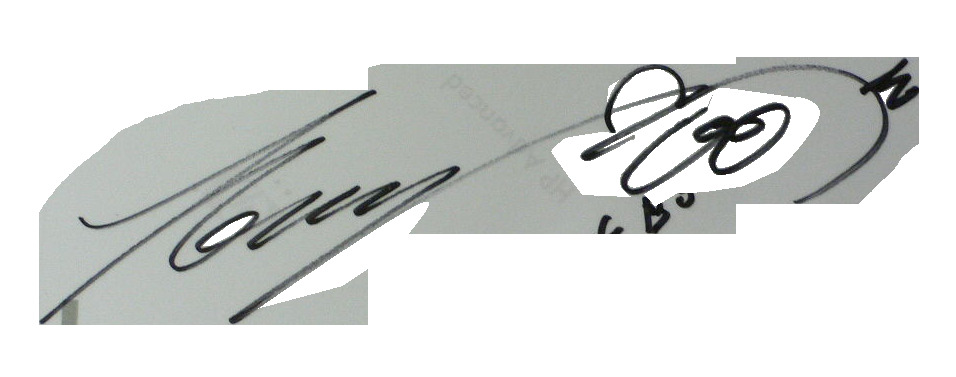
Signature of: hwangbo